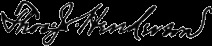
Signature of: thomas j henderson